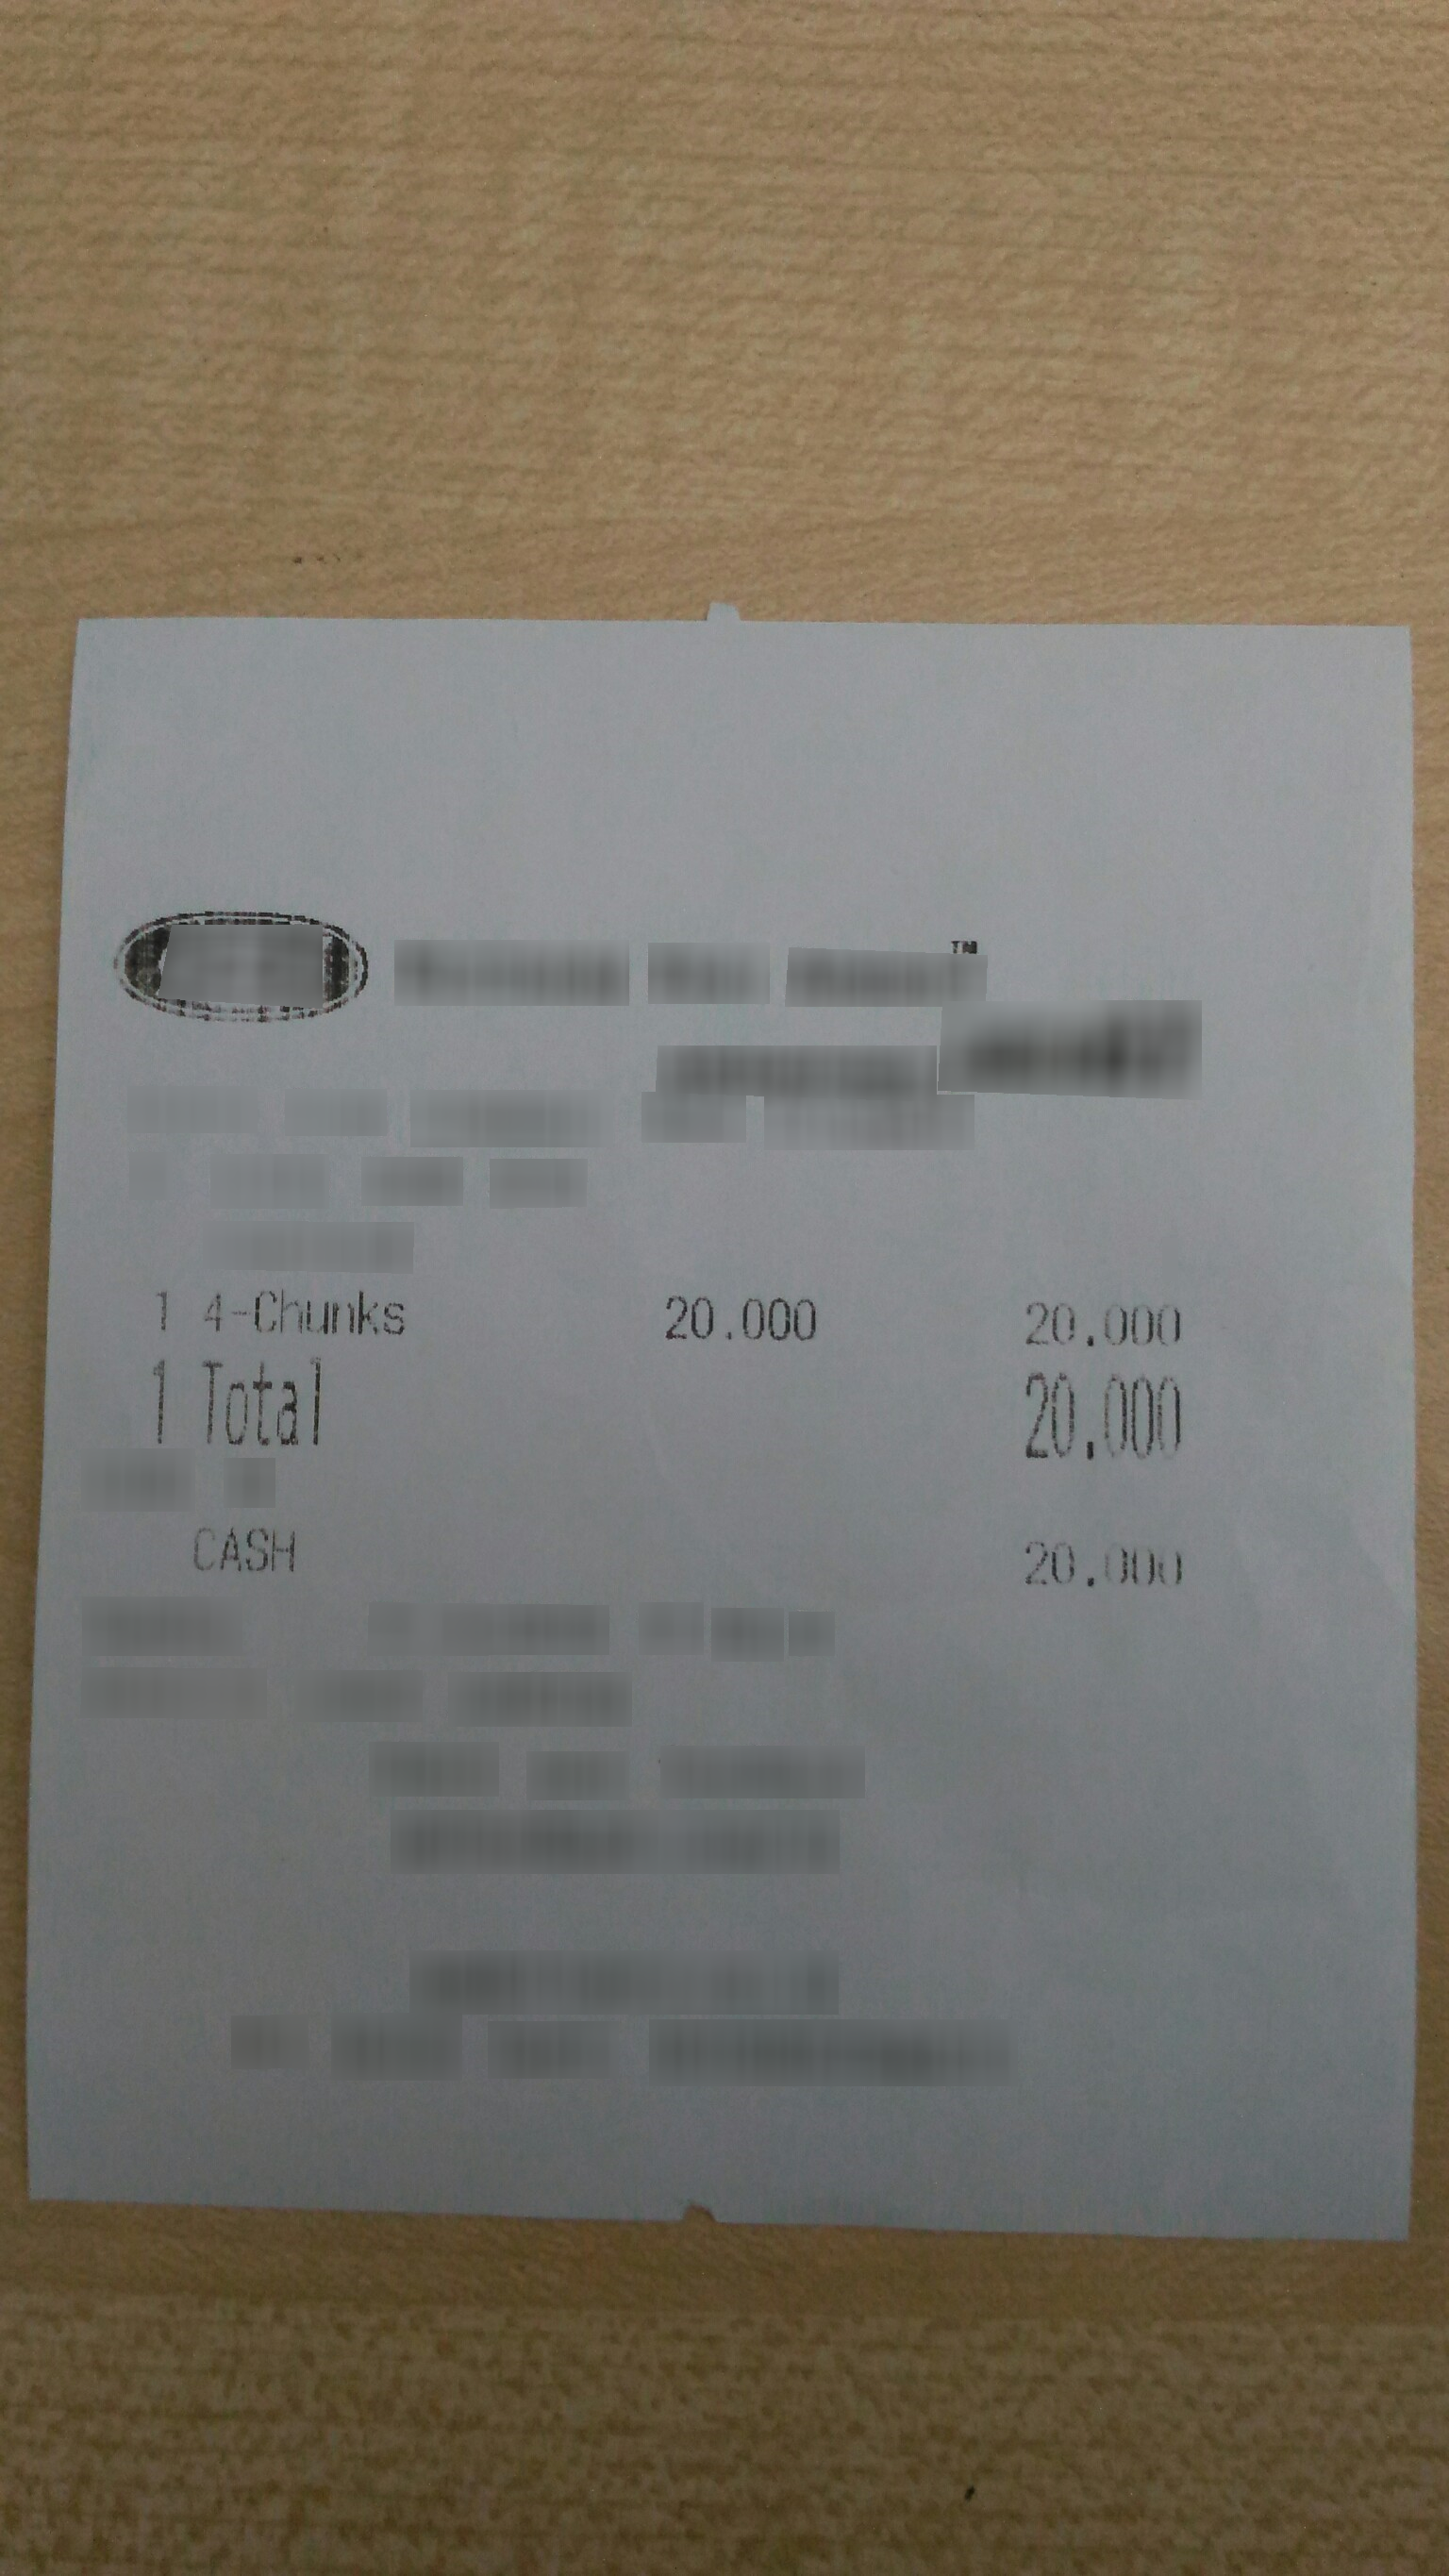
Number of items: 4
Total: 20.000
OCR text regions:
text: 1
text: 4-Chunks
text: 20.000
text: 20.000
text: 1
text: Total
text: 20.000
text: CASH
text: 20.000